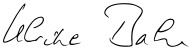
Signature of: ulrike bahr